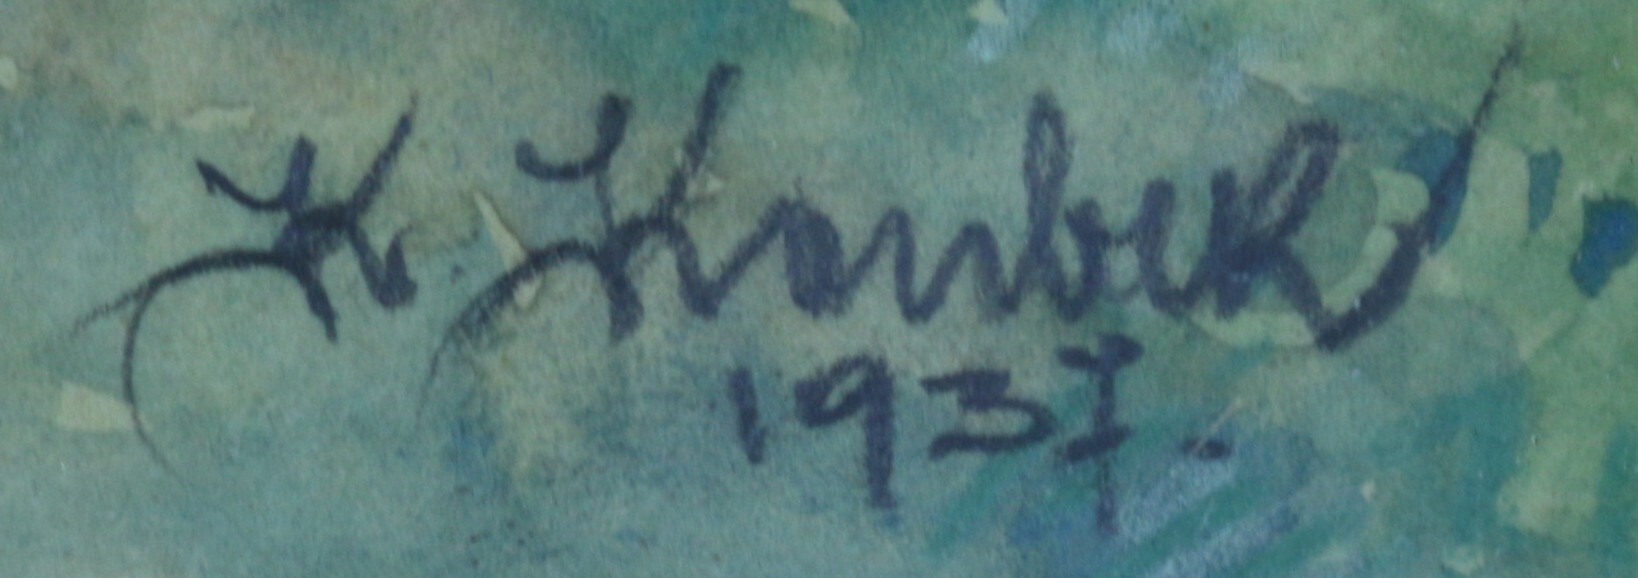
Signature of: karel koubek